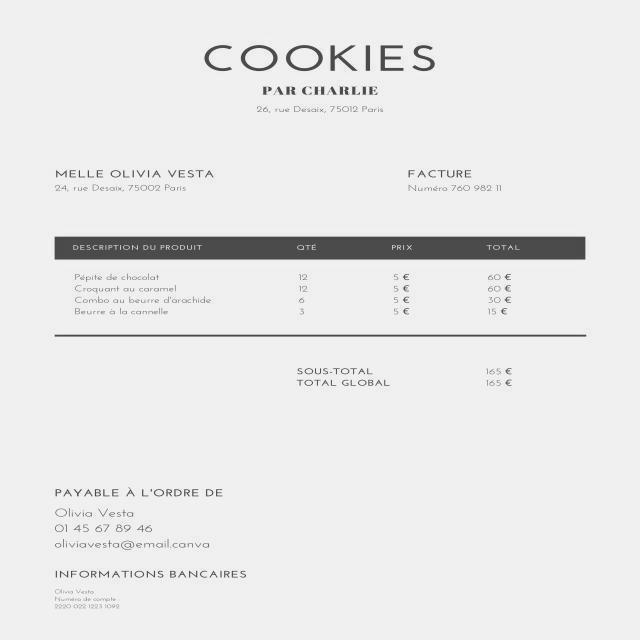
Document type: Invoice